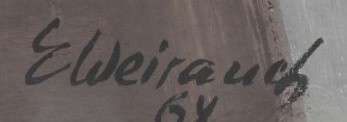
Signature of: emil weirauch